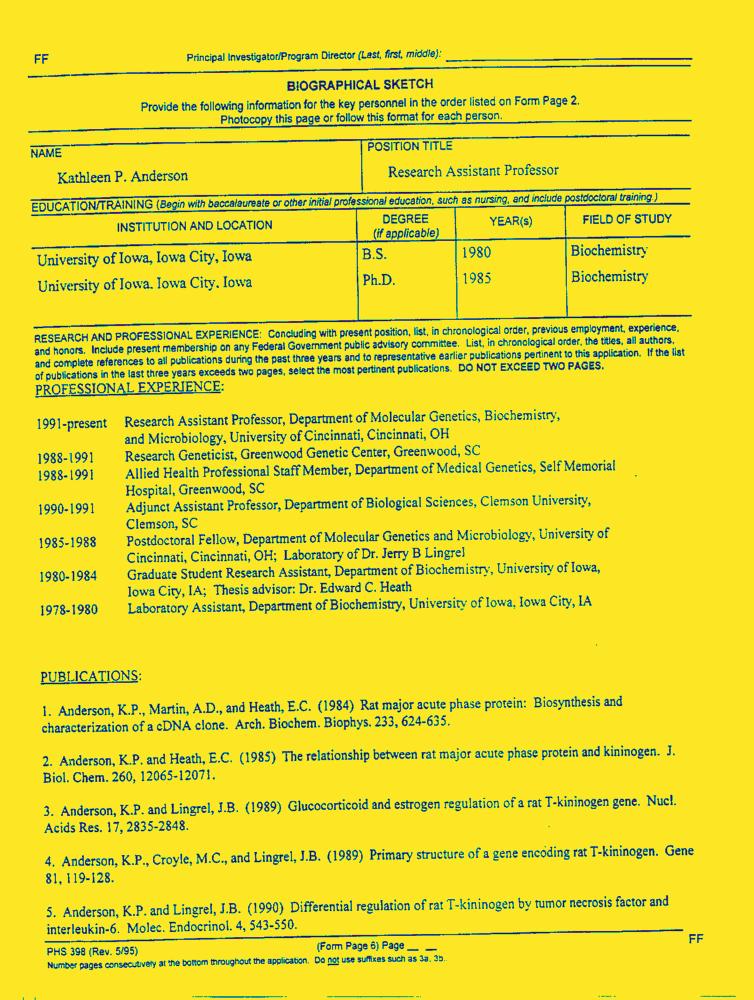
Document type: Resume-Doc